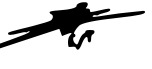
Signature of: mahmoud alavi